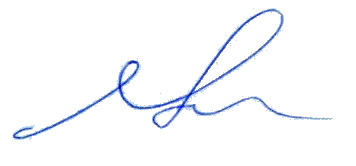
Signature of: yasen zasursky